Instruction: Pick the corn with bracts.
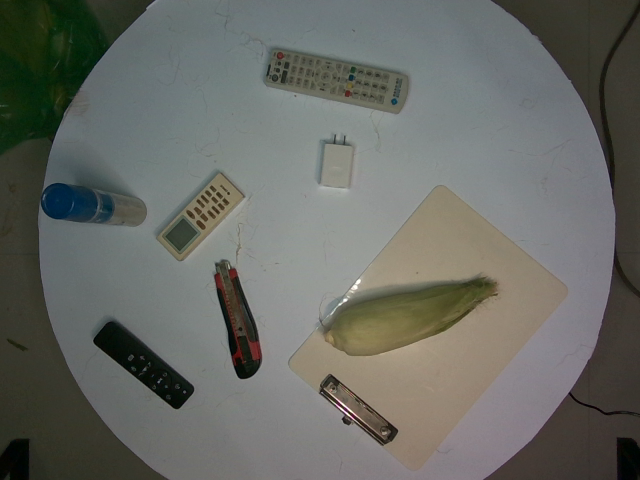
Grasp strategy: vertical